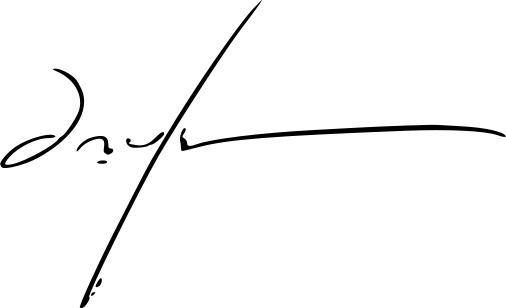
Signature of: su armand